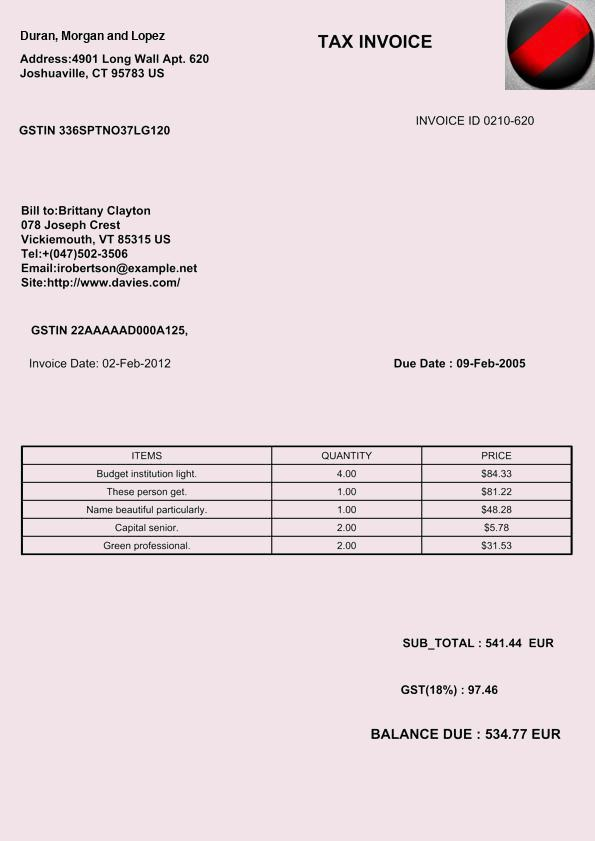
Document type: Invoice